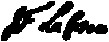
Signature of: joseph françois lafitau